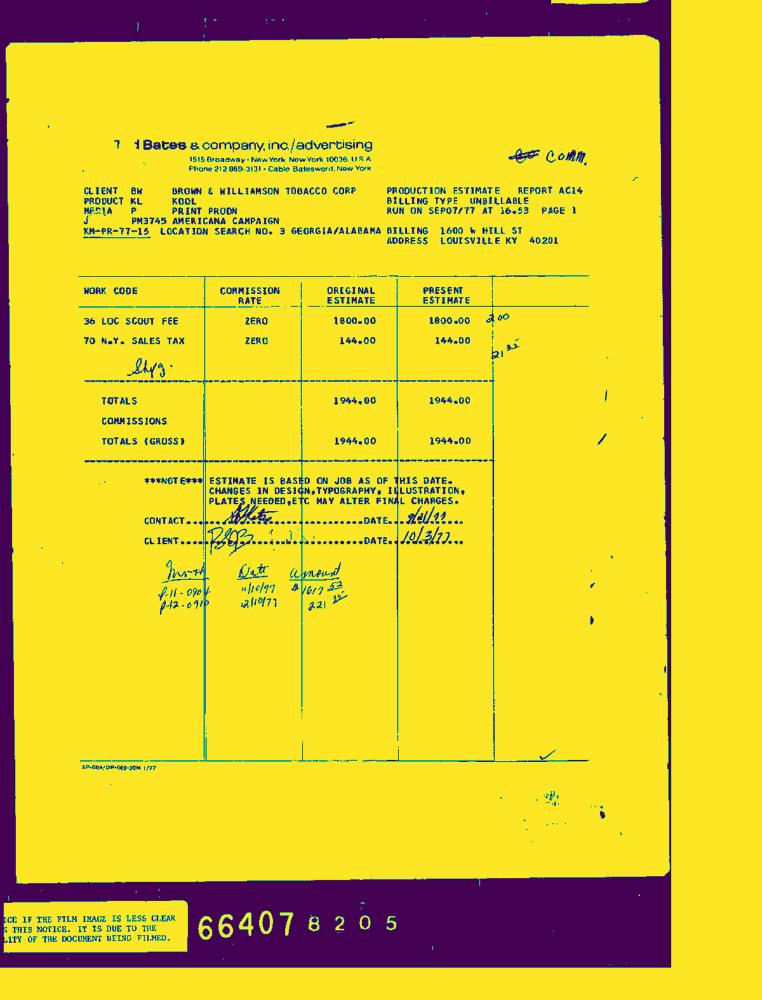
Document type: Invoice-Doc